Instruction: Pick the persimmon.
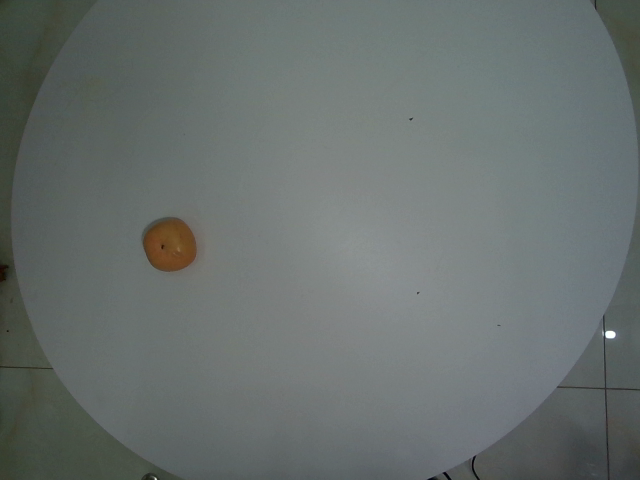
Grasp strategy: vertical